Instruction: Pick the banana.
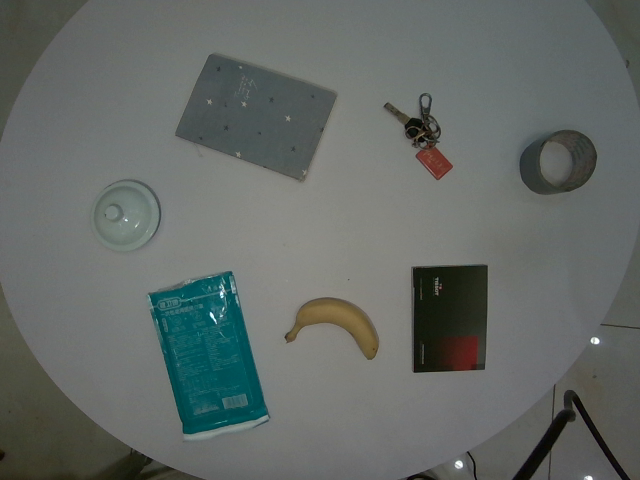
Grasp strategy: vertical